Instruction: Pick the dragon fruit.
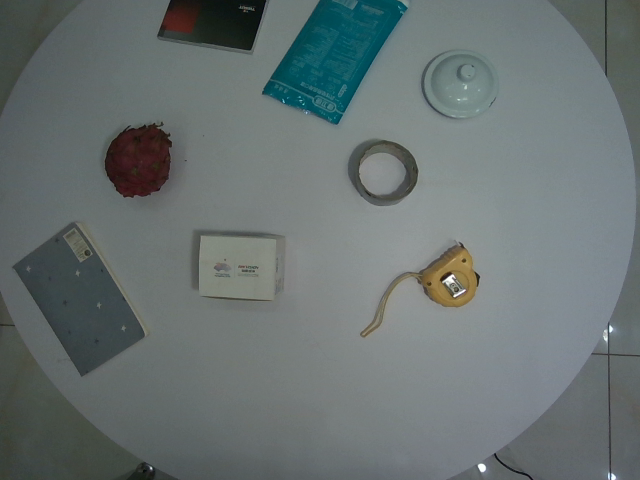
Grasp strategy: vertical